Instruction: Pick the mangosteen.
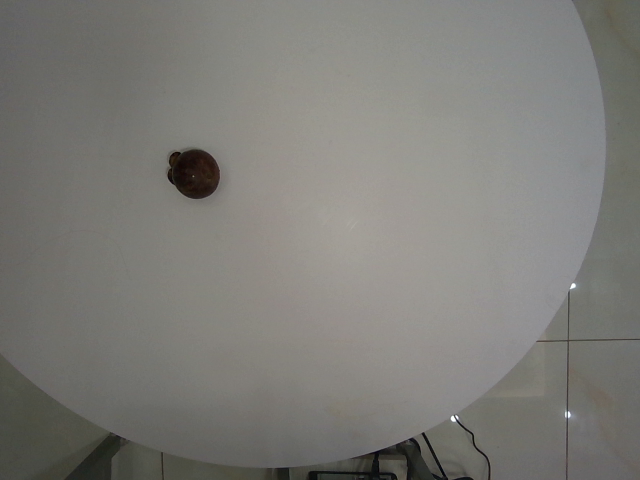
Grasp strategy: vertical